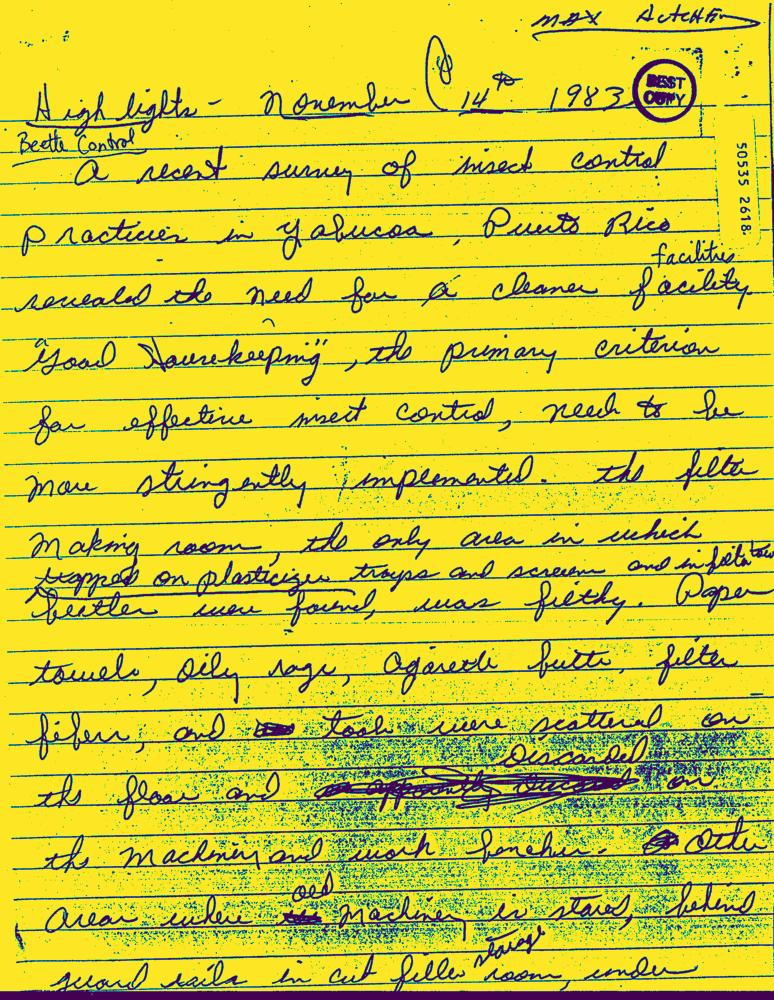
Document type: Hand-Written